Question: What are the imaging findings?
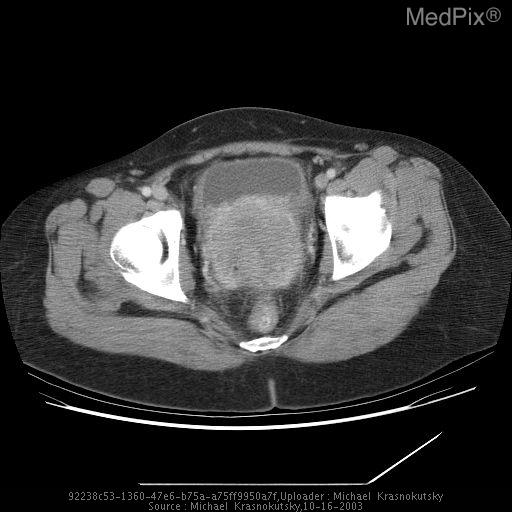
Answer: The imaging shows -6 x 6 cm cervical mass with infiltrated surrounding fat, consistent with cervical cancer.
-There are several prominent asymmetric pelvic lymph nodes on the left side.  These are not pathologic by size criteria, however, in the presence of nearby malignancy these may represent metastatic disease.
-There is mild bilateral hydronephrosis from the cervical mass compressing both ureters.  Additionally, the image through the kidneys demonstrates delayed nephrogram of the right kidney secondary to higher back pressure of the right hydronephrosis compared with the left. -6 x 6 cm cervical mass with infiltrated surrounding fat, consistent with cervical cancer..